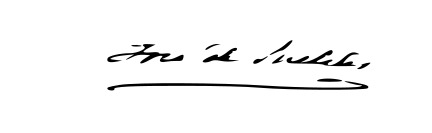
Signature of: josep de suelves i de montagut